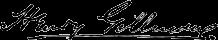
Signature of: henry gillman